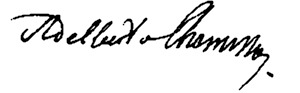
Signature of: adelbert von chamisso